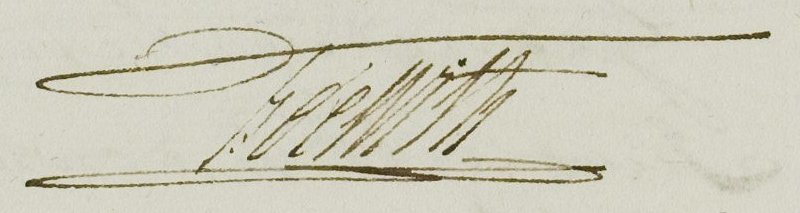
Signature of: frederik de with